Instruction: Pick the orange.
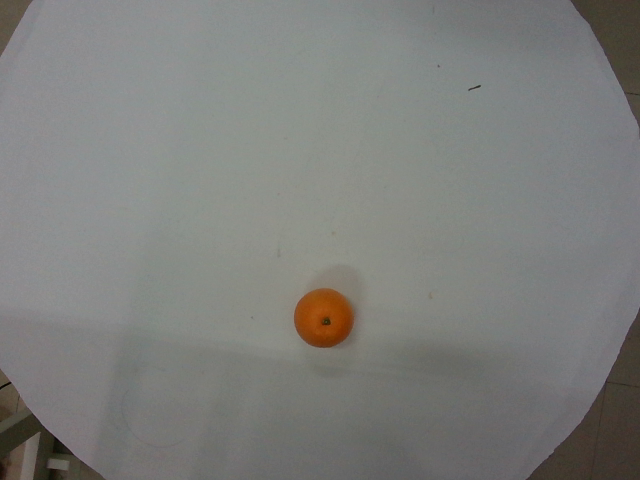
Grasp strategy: vertical